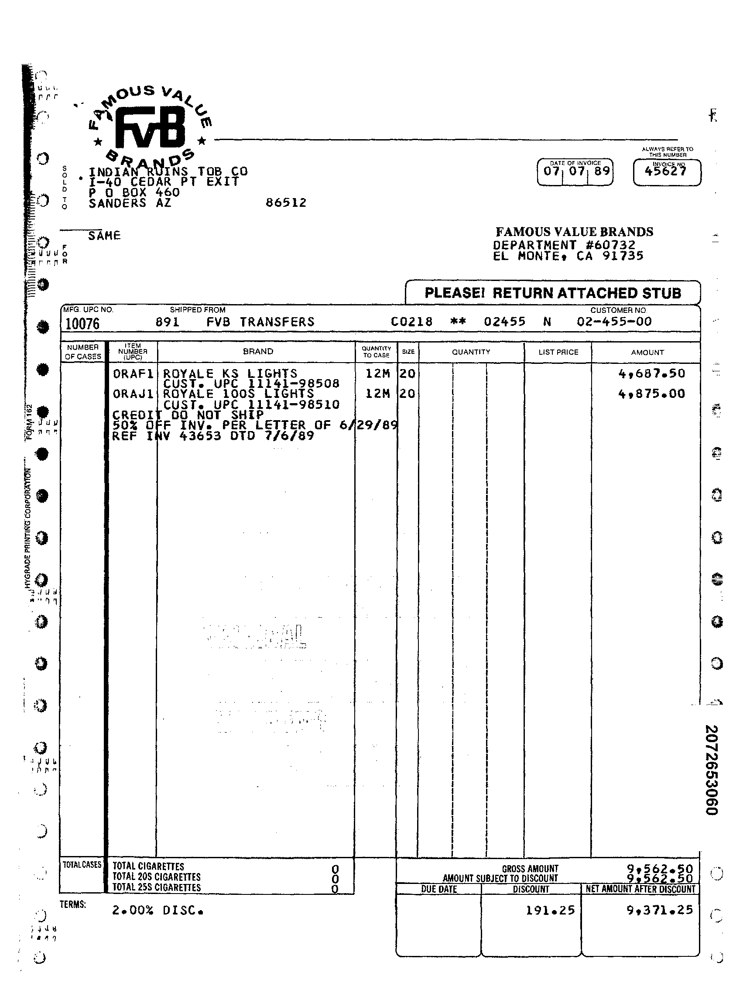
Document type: Invoice